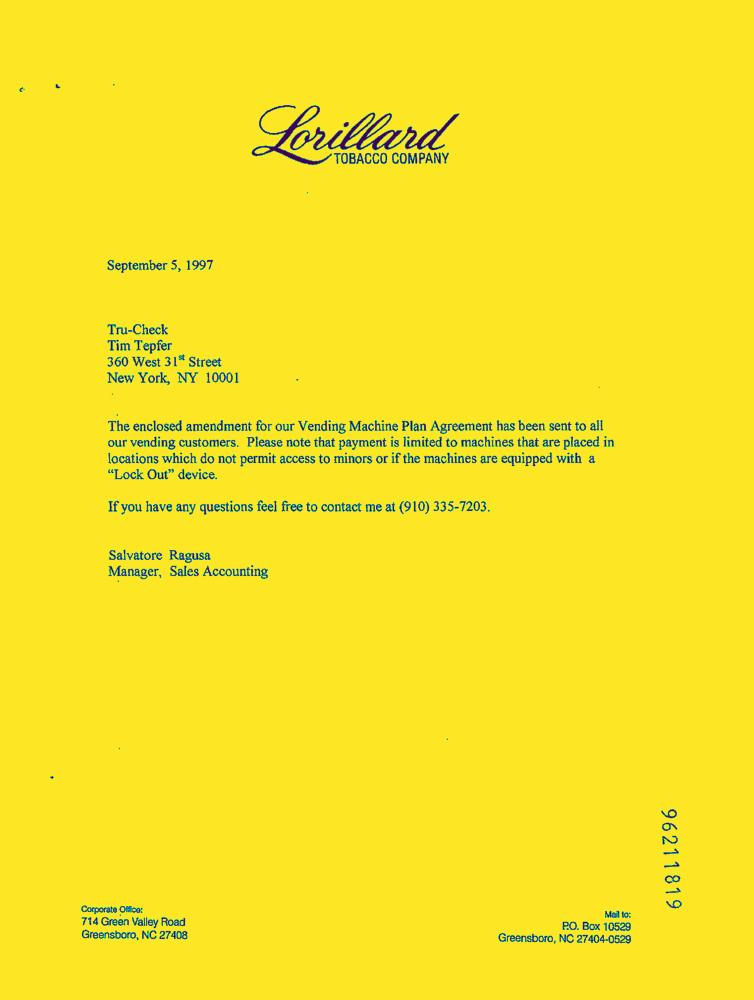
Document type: Letter-Doc